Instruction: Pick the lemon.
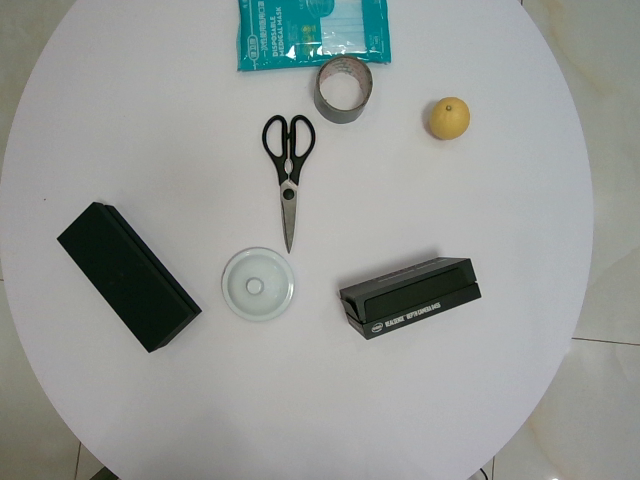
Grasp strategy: vertical